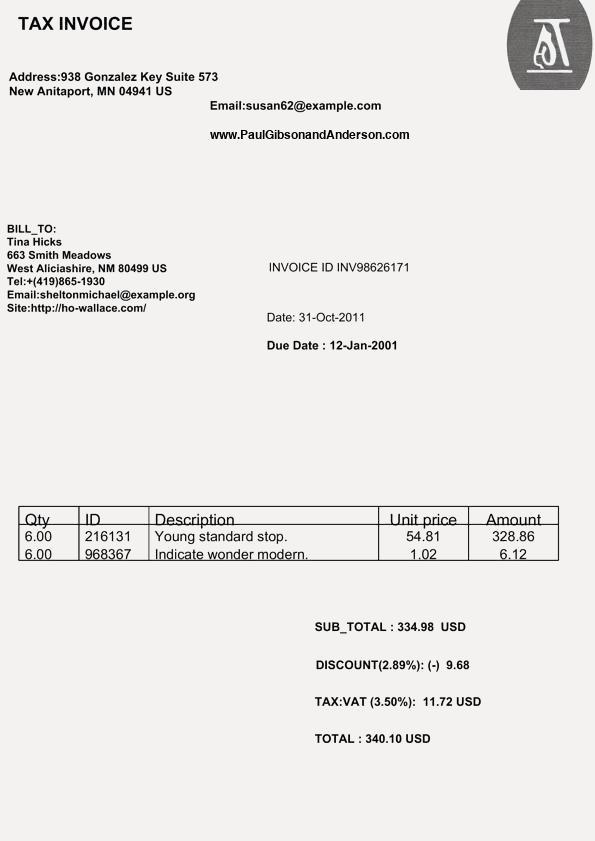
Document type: Invoice